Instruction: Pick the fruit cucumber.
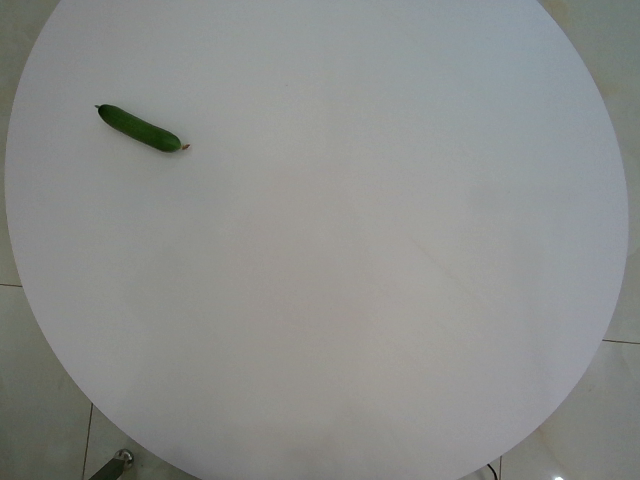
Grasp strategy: vertical